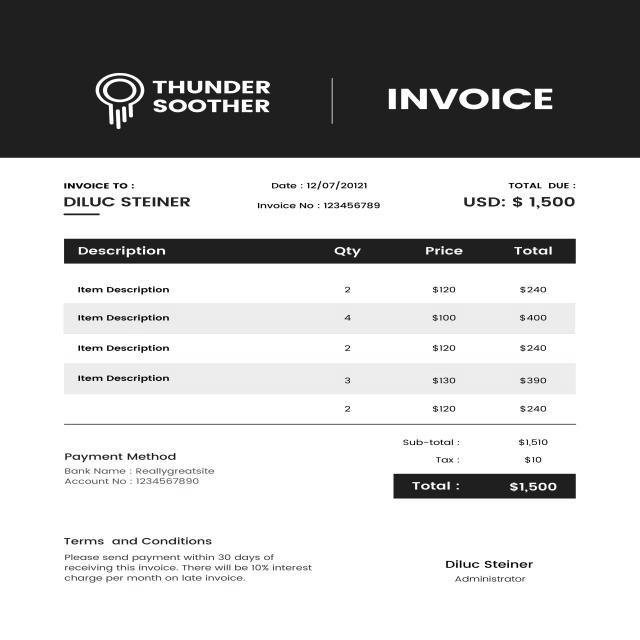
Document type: Invoice